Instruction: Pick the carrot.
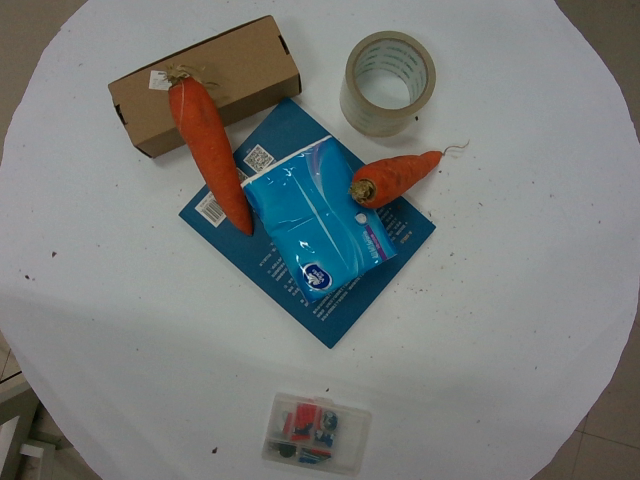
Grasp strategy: vertical